Question: What appears to be the issue?
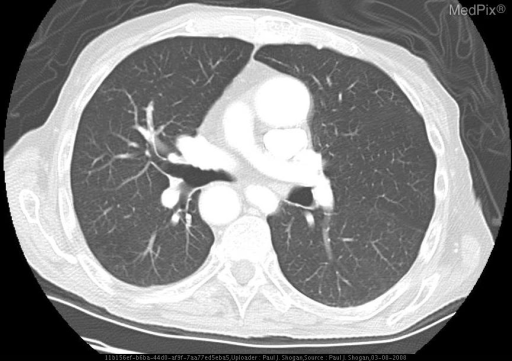
Answer: The findings suggest Chest radiography demonstrates dextrocardia with the cardiac apex pointing to the right.  There is a right-sided aortic arch, associated with slight deviation of the distal trachea to the left.   A loop of bowel projects in the right upper quadrant of the abdomen. The minor fissure is on the left side.  There is no evidence of bronchiectasis.

Contrast enhanced CT at the level of the origin of the great vessels demonstrates mirror-image branching of the great vessels; a left-sided superior vena cava; and a contrast filled esophagus posterior to the trachea.

Contrast enhanced CT at the level of the diaphragm demonstrates reversal of the normal cardiac anatomy.  Note that the cardiac apex and descending aorta are on the right, and the inferior vena cava is on the left side.

Contrast enhanced CT of the upper abdomen show mirror-image anatomy of the viscera.  The liver, gallbladder, and inferior vena cava are all left-sided.  The stomach, spleen, and aorta are right-sided structures.

Contrast enhanced CT at the level of the iliac crests demonstrates a left-sided inferior vena  cava, and a right-sided abdominal aorta.

Maximal Intensity Projection demonstrates the right-sided aortic arch, left-sided superior vena cava, dextrocardia, right-sided contrast filled stomach, and left sided liver, and gallbladder.

Contrast enhanced CT with lung windowing and leveling, demonstrates normal lung parenchyma without evidence of bronchiectasis.  Additionally, mirror-image anatomy is evident with a left-sided minor fissure, the pulmonary outflow tract and aortic root are in reversed position, and the left pulmonary artery is seen crossing the mediastinum anterior to the esophagus and left main bronchi.. Contrast enhanced axial CT image with lung windowing and leveling, demonstrates normal lung parenchyma without evidence of bronchiectasis.  Additionally, mirror-image anatomy is evident with a left-sided minor fissure, the pulmonary outflow tract and aortic root are in reversed position, and the left pulmonary artery is seen crossing the mediastinum anterior to the esophagus and left main bronchi.. The patient might have a history of 87 year old man with complaint of a cough..